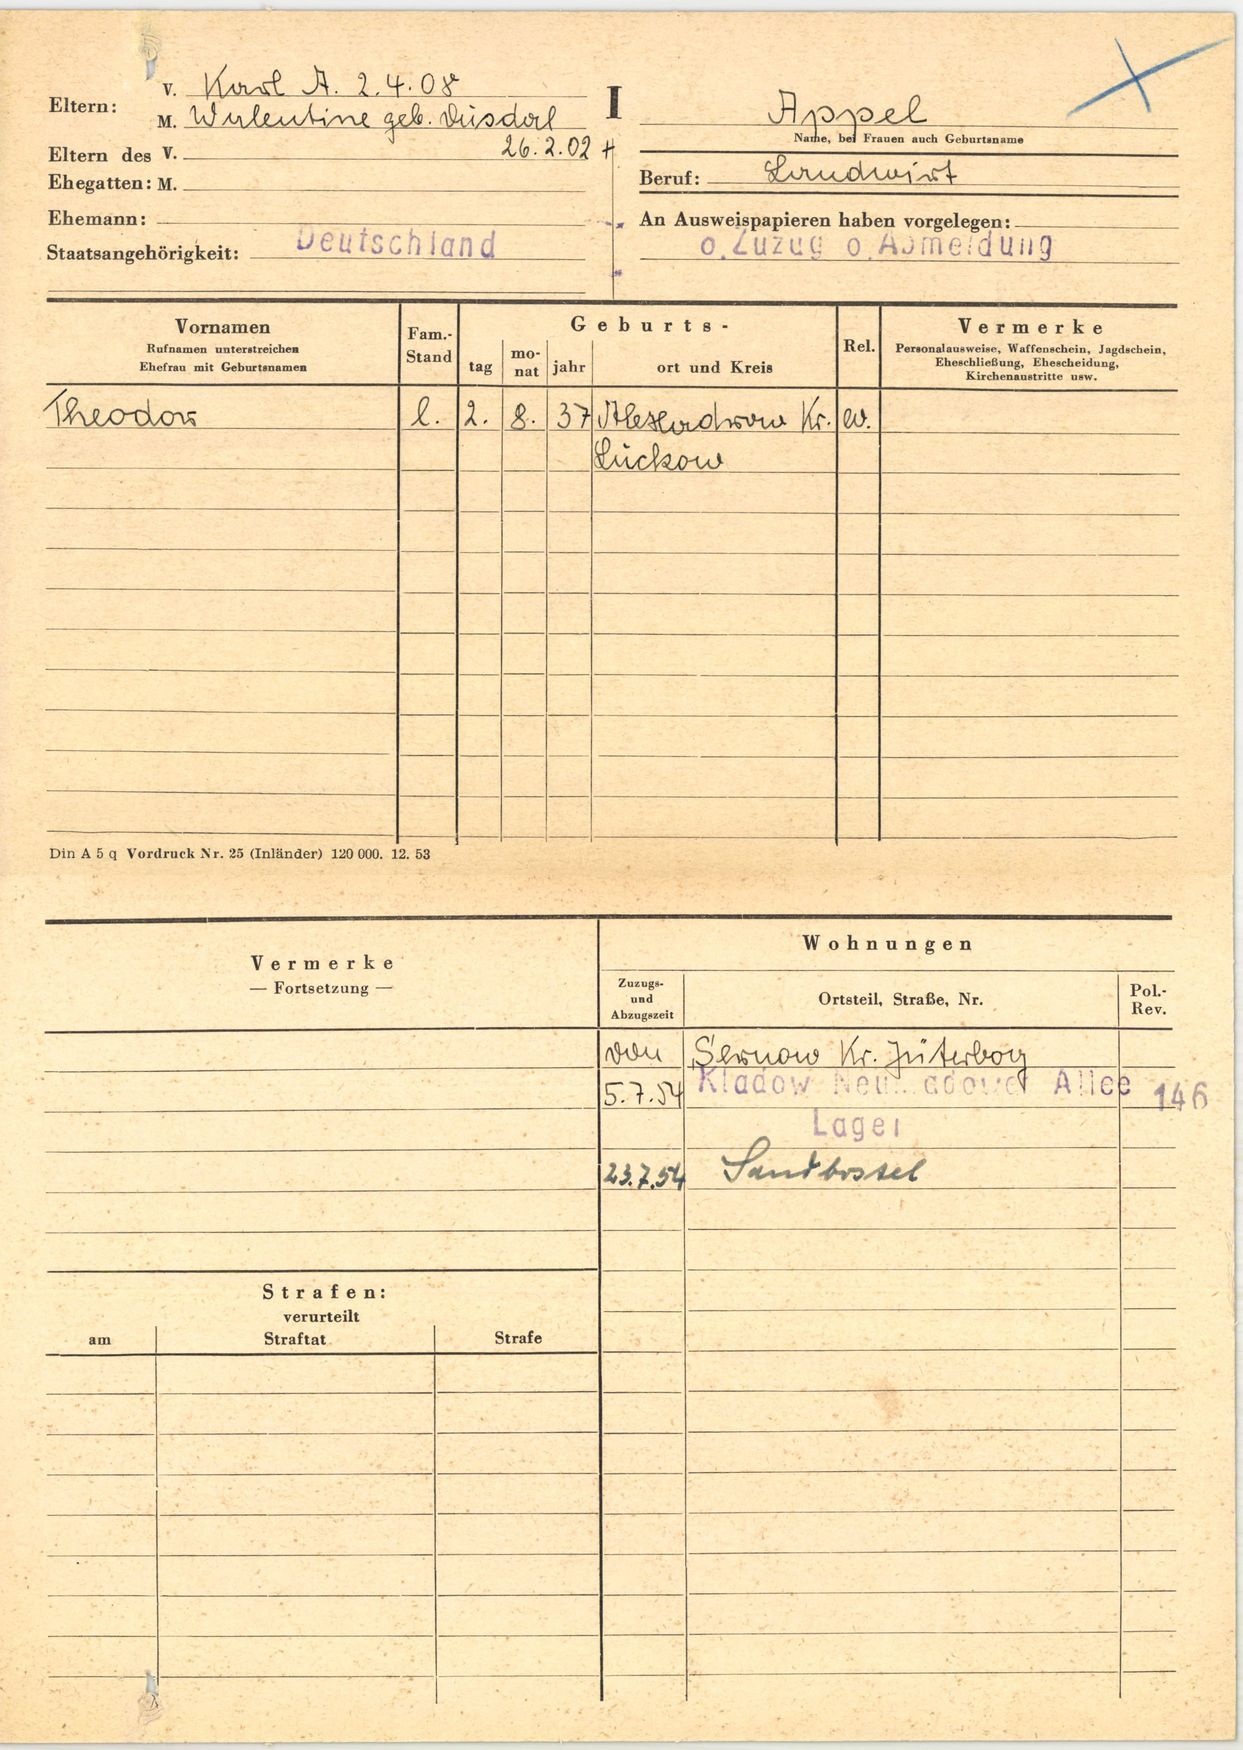
Appel